Question: What was observed in the imaging?
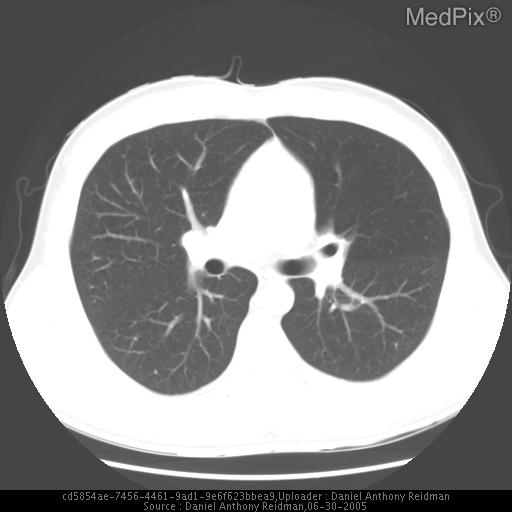
Answer: The imaging shows PA and lateral chest films were unremarkable.
Lingular bronchial lesion. No associated calcifications. Post obstructive air trapping in lingula. Lingular bronchial lesion. No calcifications. Decreased attenuation lingular parenchyma. No additional lung abnormalities..